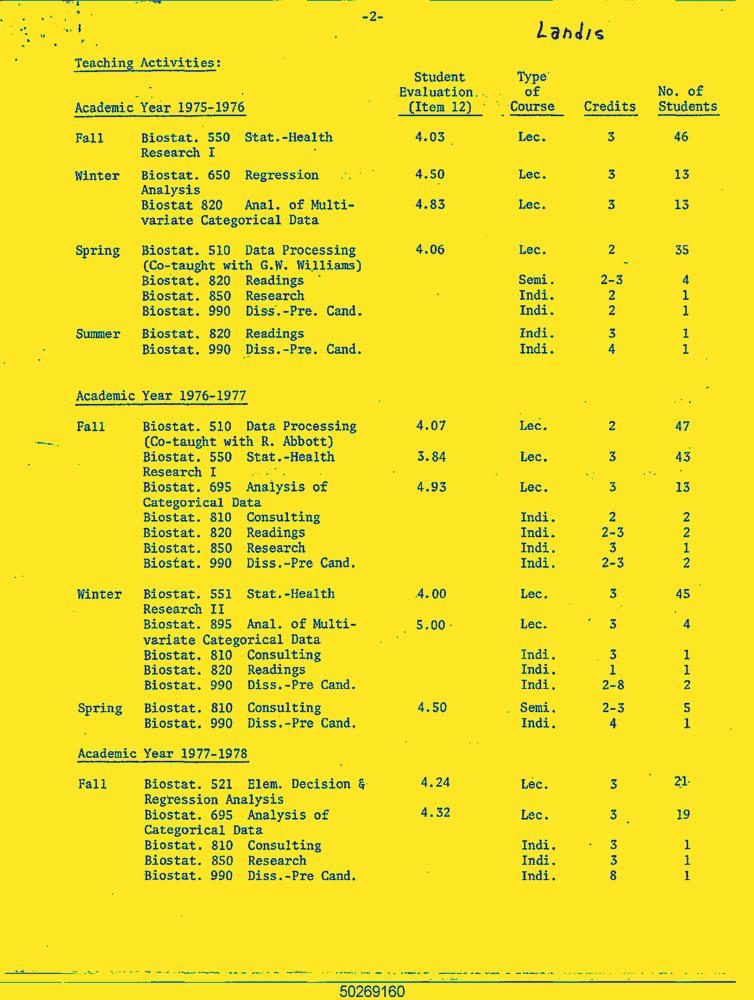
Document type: Resume-Doc